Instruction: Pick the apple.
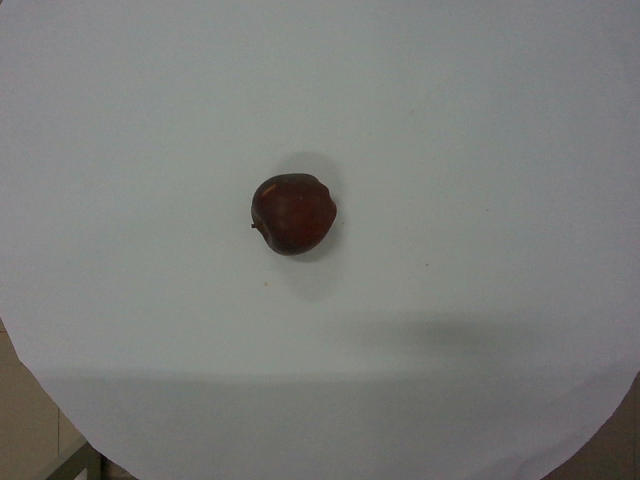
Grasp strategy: vertical